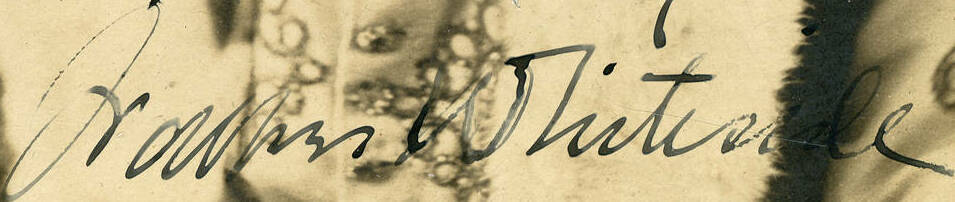
Signature of: walker whiteside